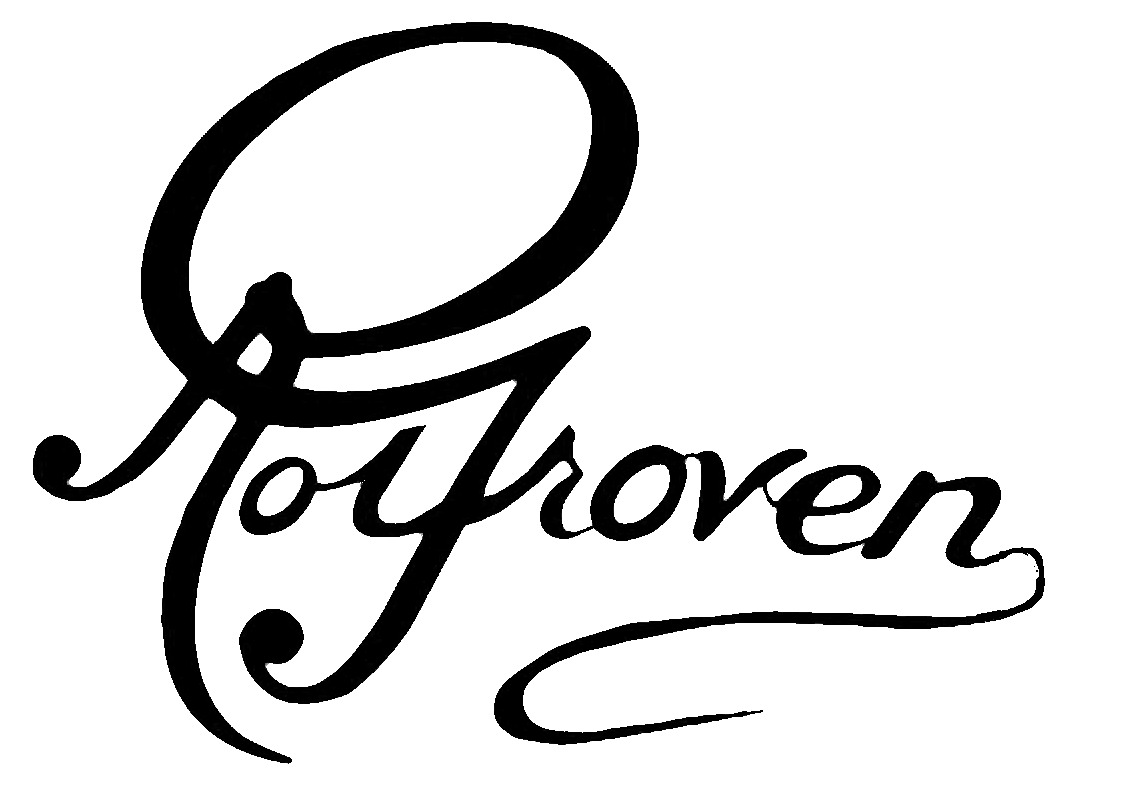
Signature of: rolf groven